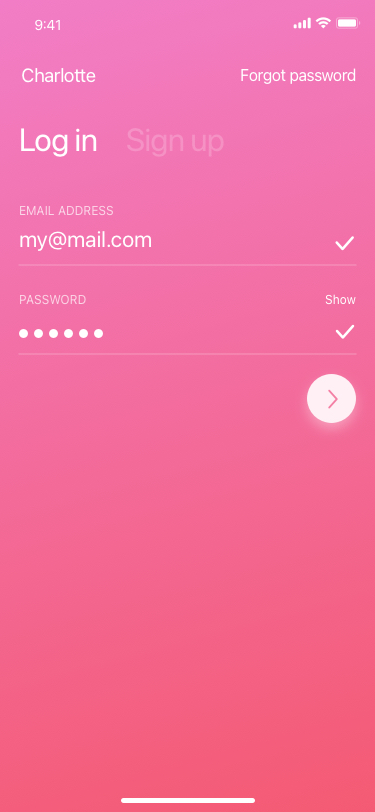
Text in this UI design:
PASSWORD
Show
EMAIL ADDRESS
my@mail.com
Sign up
Log in
Forgot password
Charlotte